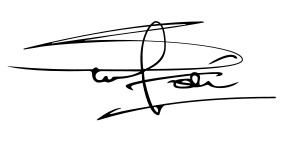
Signature of: sallehuddin of kedah